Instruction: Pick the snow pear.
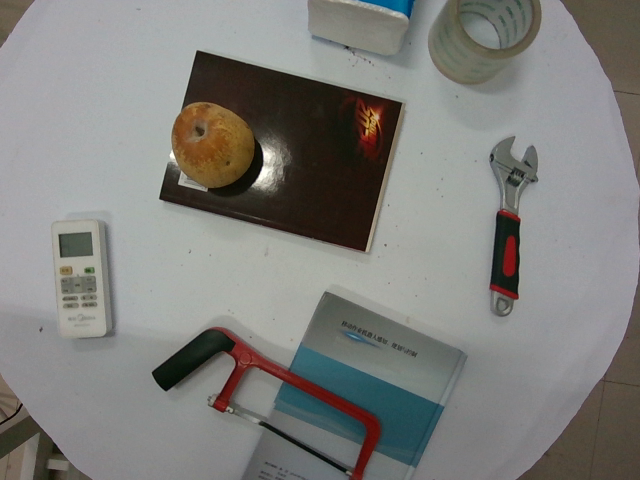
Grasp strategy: vertical